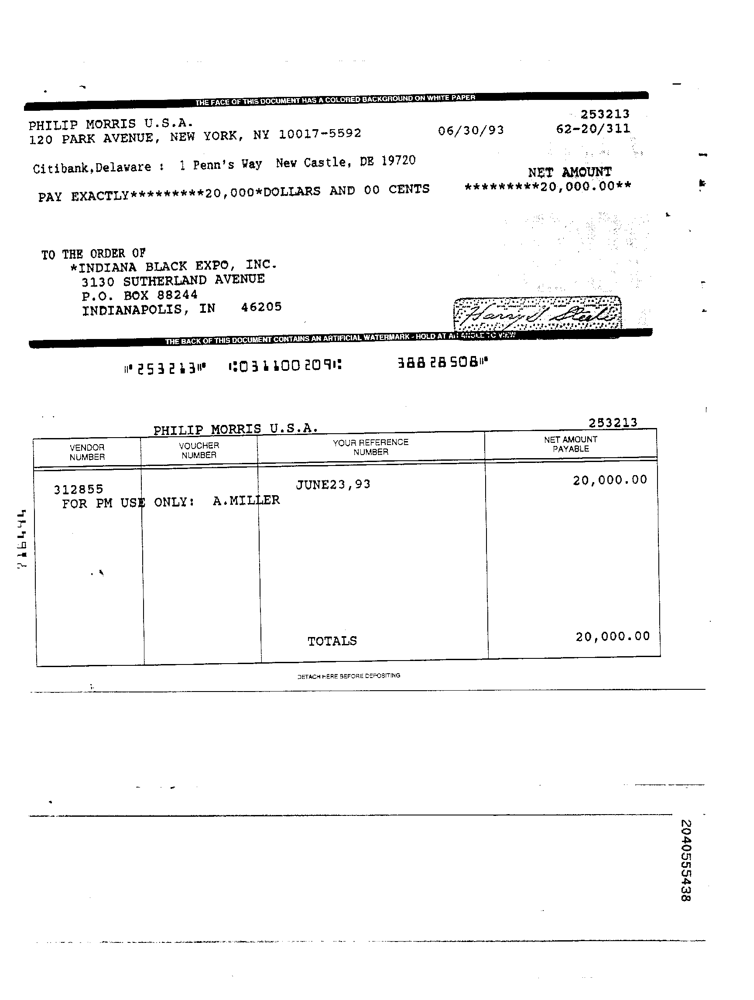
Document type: Invoice